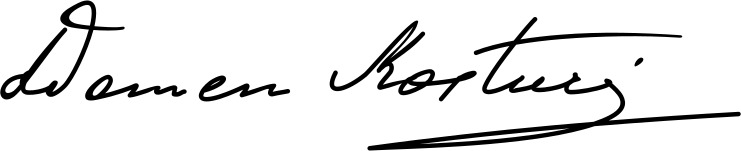
Signature of: idhomen kosturi